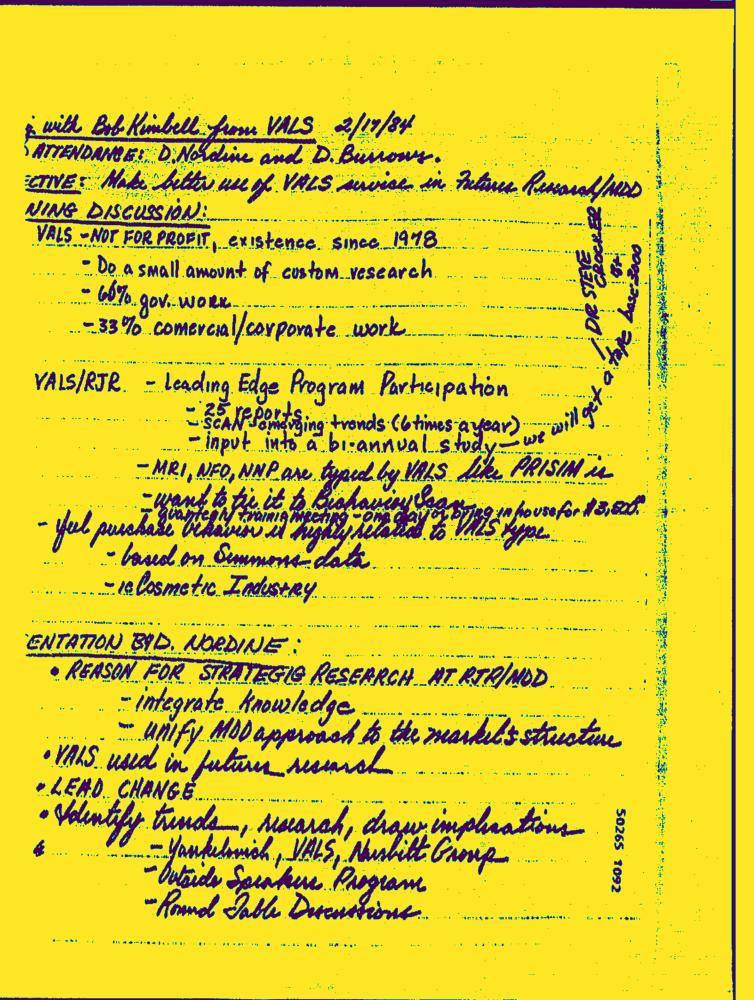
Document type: Hand-Written